Question: What could the diagnosis suggest?
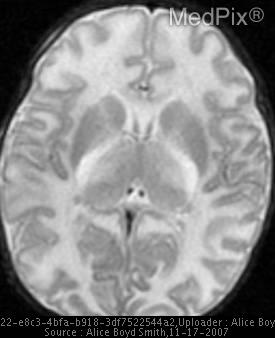
Answer: The possible diagnosis includes •  Maple syrup urine disease
•  Other aminoacidopathies presenting in the first week of life.